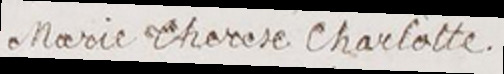
Signature of: marie thérèse of france